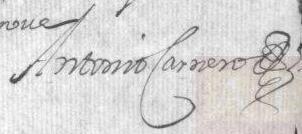
Signature of: antonio carnero trogner